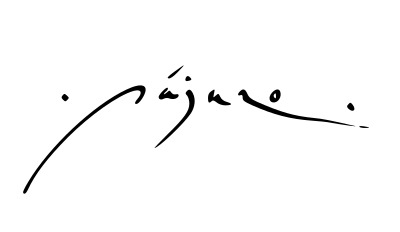
Signature of: pájaro